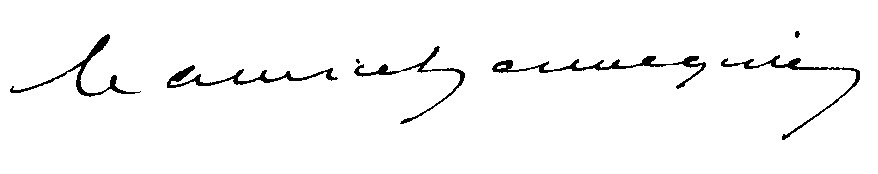
Signature of: maurice hennequin